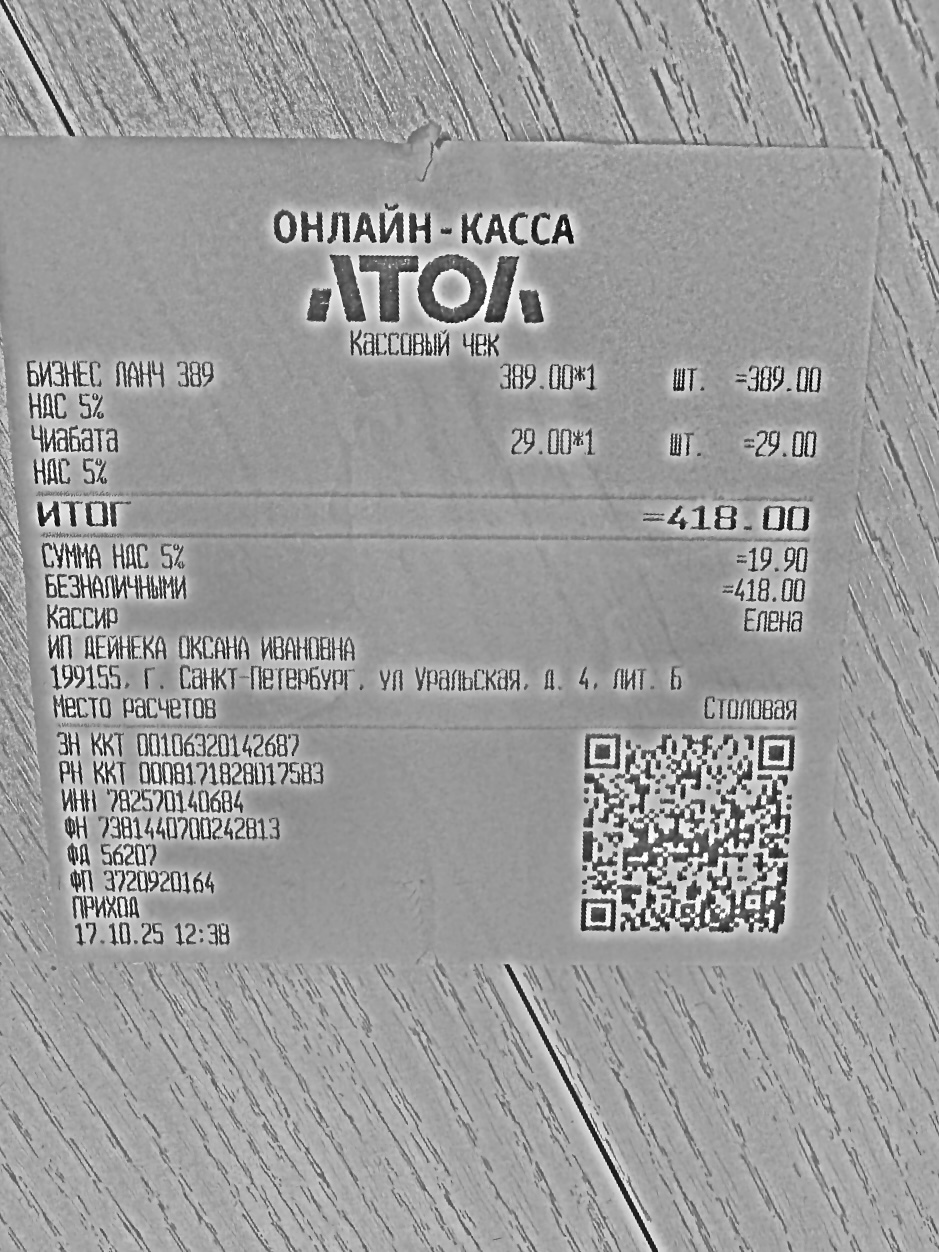
Продавец: ИП ДЕЙНЕКА ОКСАНА ИВАНОВНА
ИНН: 782570140684
Дата: 17.10.25
Товары: БИЗНЕС ЛАНЧ 389; Чиабата
Количество: 1; 1
Цена: 389.00; 29.00
Сумма: 389.00; 29.00
Итого: 418.00